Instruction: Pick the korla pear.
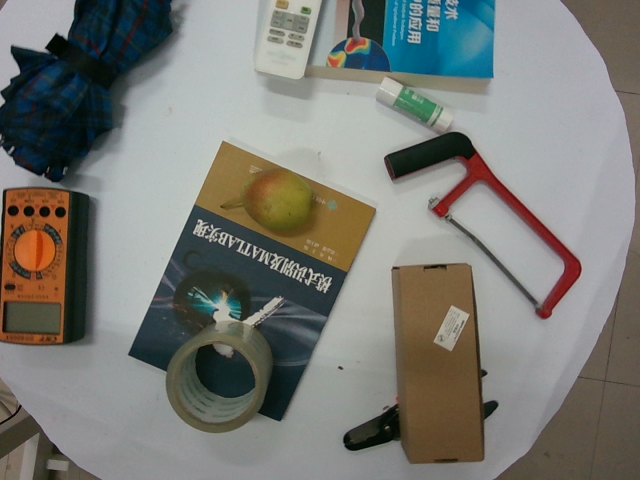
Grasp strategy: vertical